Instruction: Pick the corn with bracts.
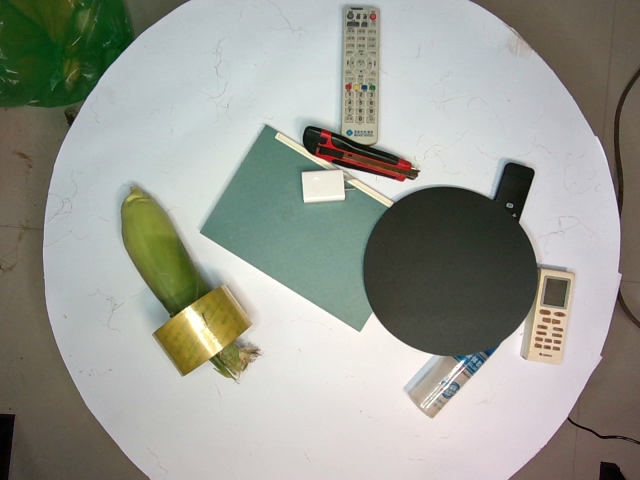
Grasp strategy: vertical